Identify and extract the amount in words, amount in numbers, payee name, cheque date, and bank name from the image.
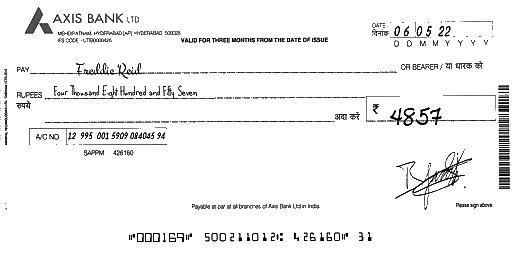
amt_in_words: Four Thousand Eight Hundred and Fifty Seven
amt_in_figures: 4857
payee_name: Freddie Reid
bank_name: AXIS BANK
cheque_date: 06/05/22